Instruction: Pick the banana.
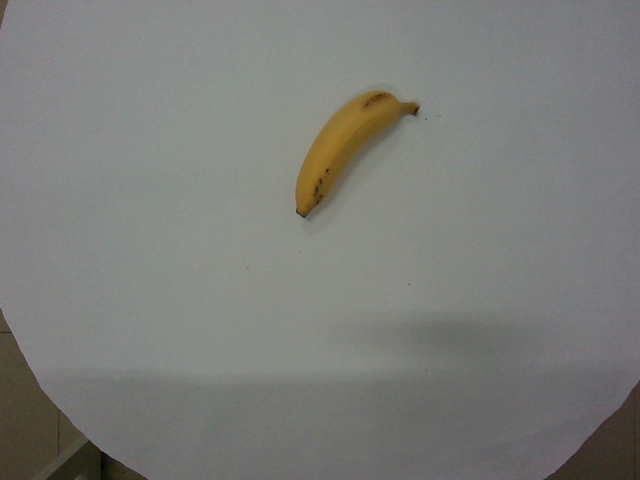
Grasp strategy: vertical